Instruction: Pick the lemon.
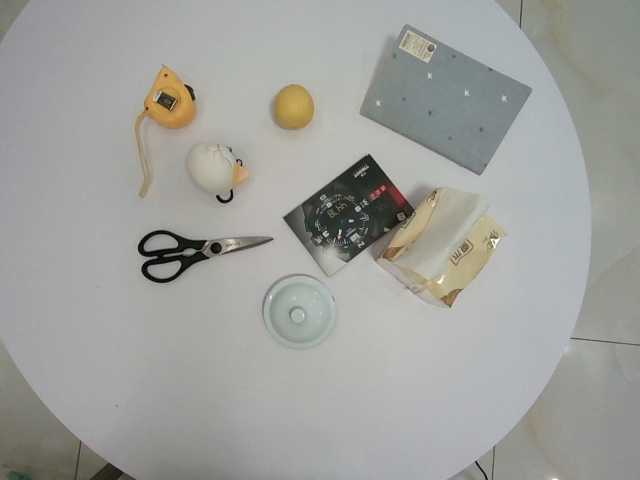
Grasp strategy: vertical